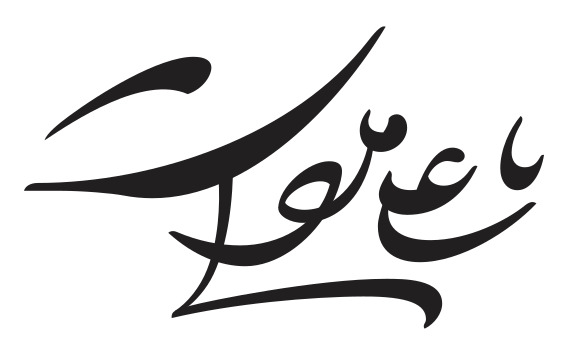
Signature of: mirza gholam reza esfahani